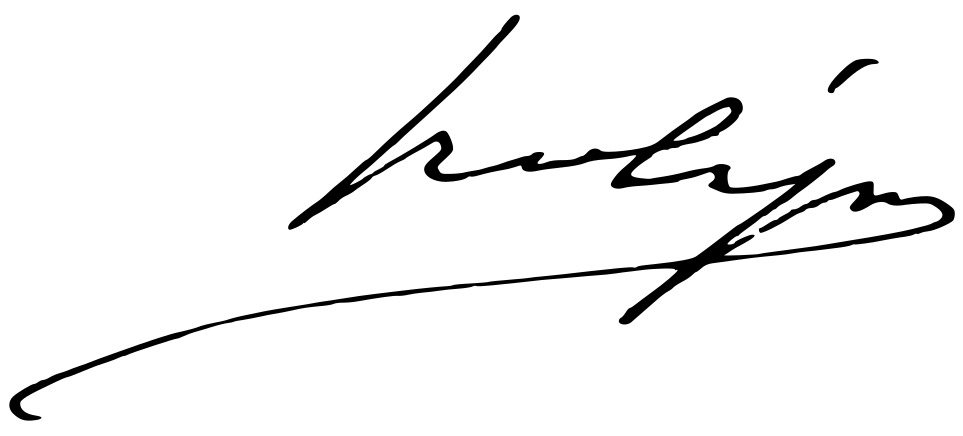
Signature of: cybele andrianou